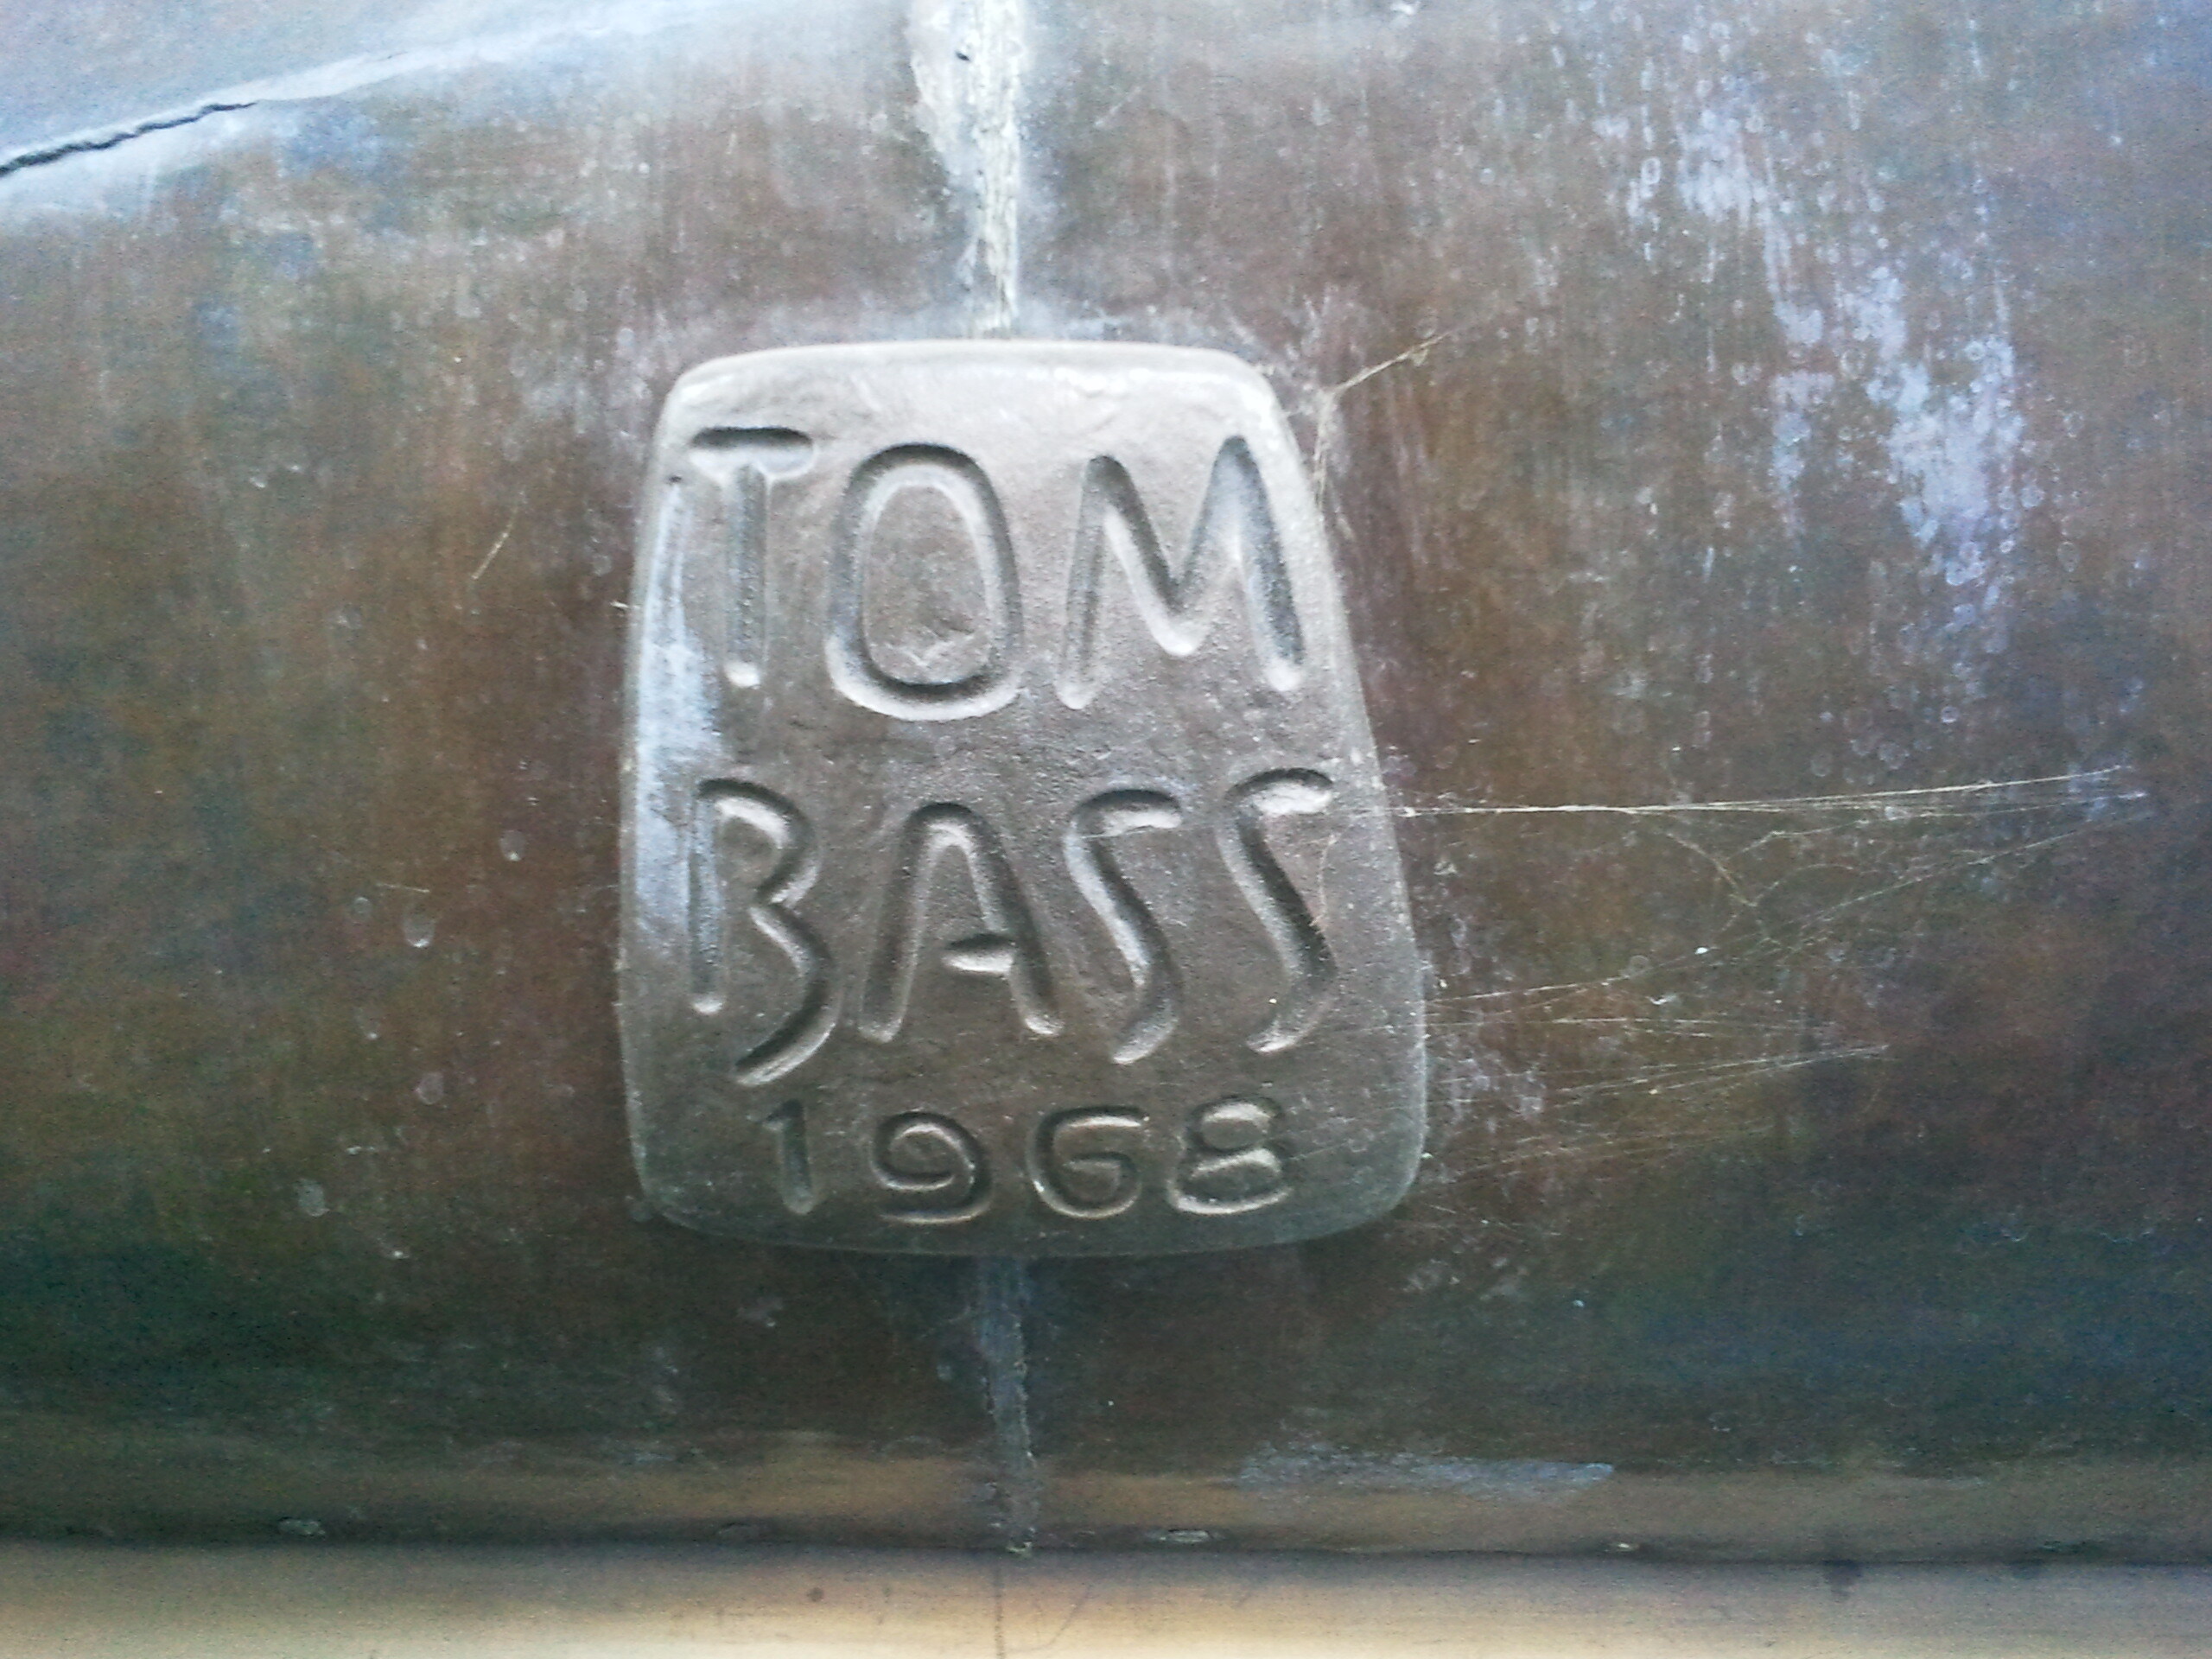
Signature of: tom bass